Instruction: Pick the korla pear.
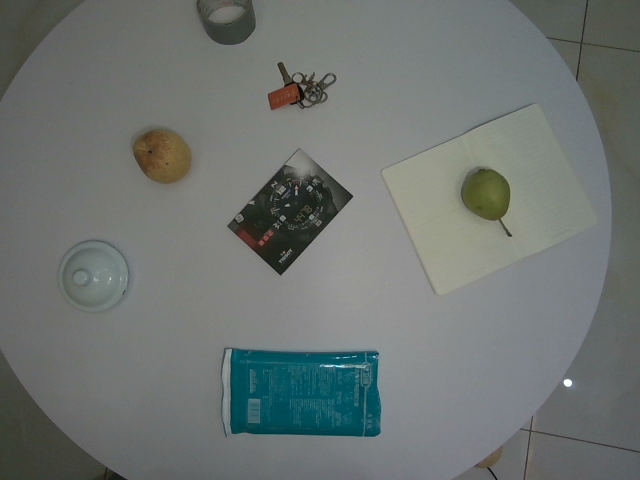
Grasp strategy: vertical